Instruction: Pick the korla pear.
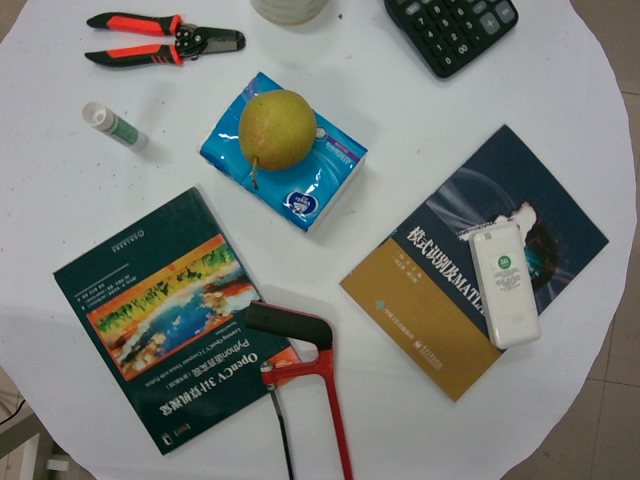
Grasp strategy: vertical